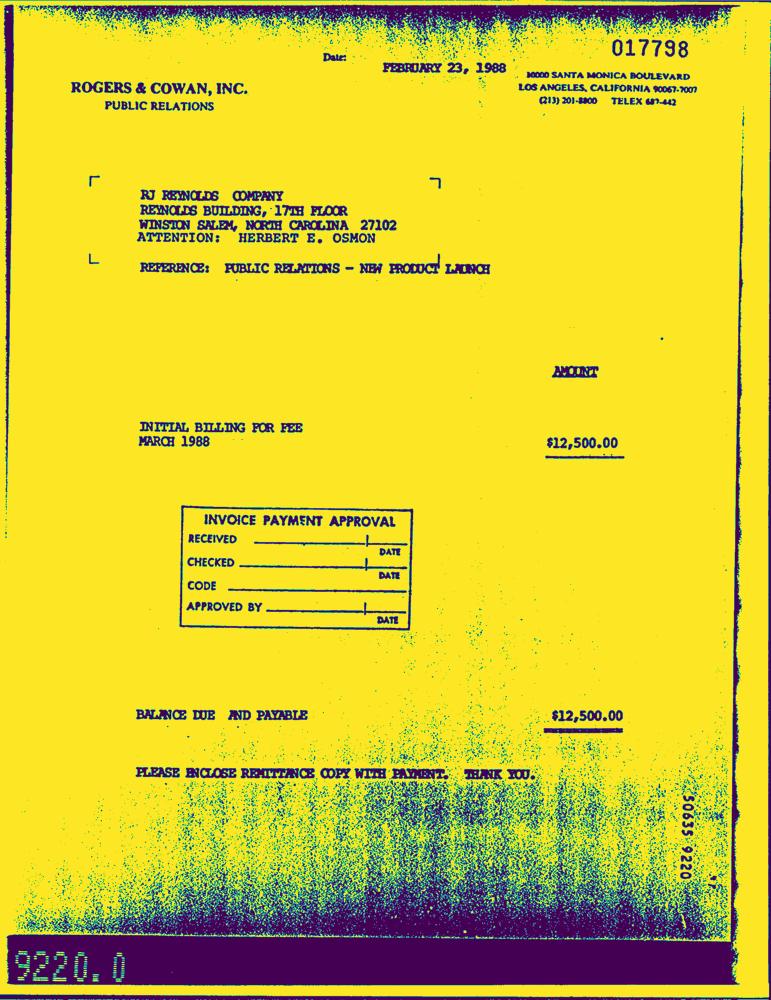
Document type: Invoice-Doc